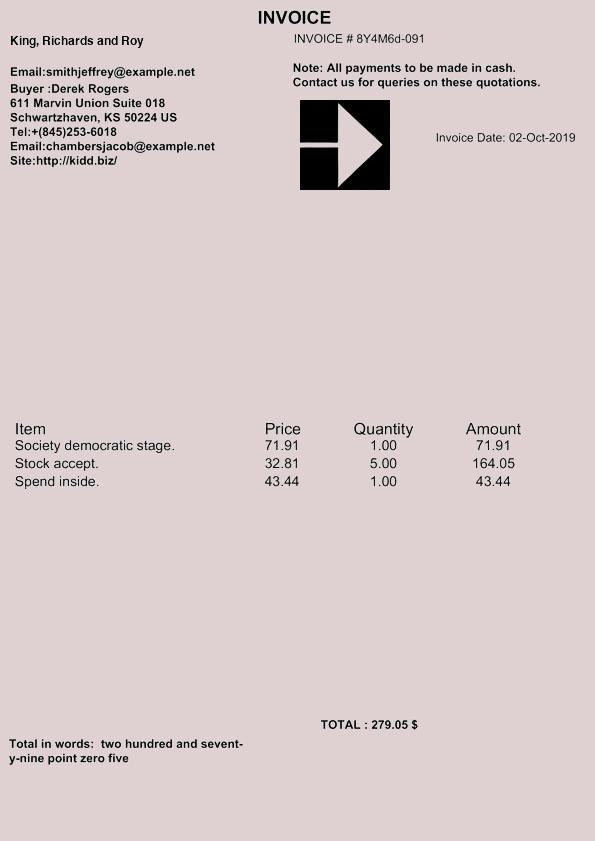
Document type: Invoice